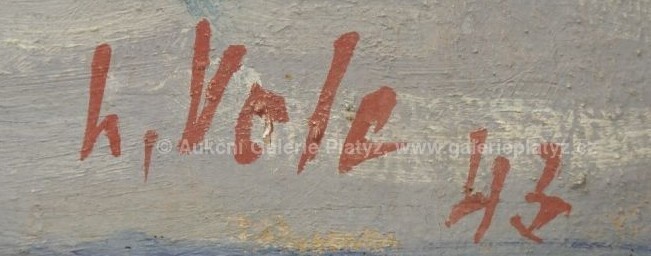
Signature of: ladislav vele